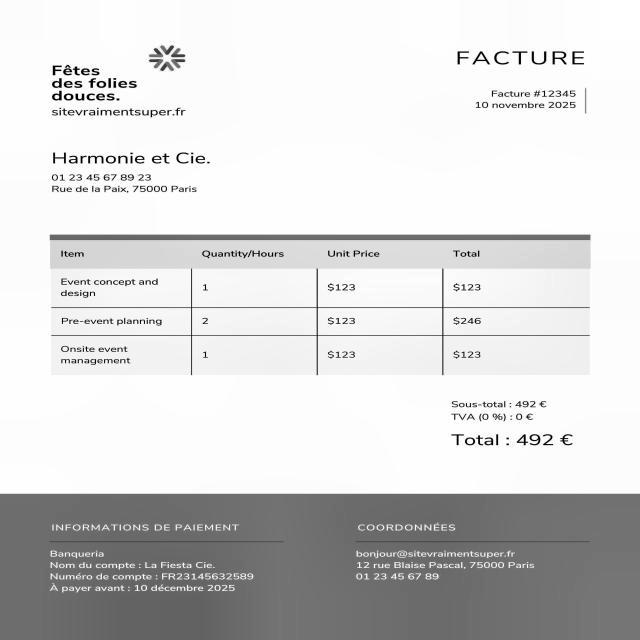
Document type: Invoice